Question: What is the main concern?
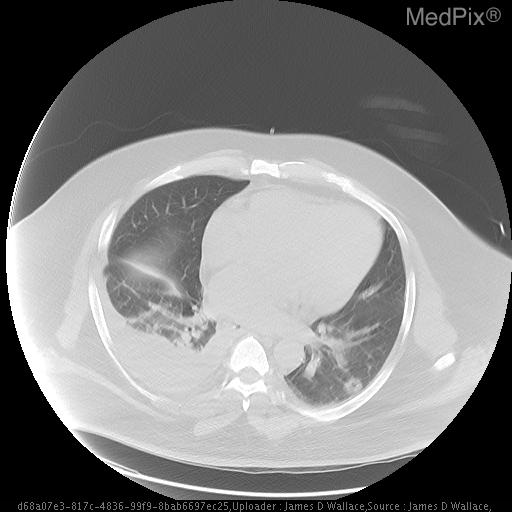
Answer: The findings suggest Rads:
AP CXR demonstrates patchy alveolar infiltrates in bilateral lower lung zones. Representing  loculated pleural effusions
Chest CT demonstrates bilateral effusions with R>L.  Multiple bilateral peripherally distributed nodular opacities with cavitations and feeding vessels leading to the peripheral lung lesions. demonstrates bilateral effusions with R>L.  Multiple bilateral peripherally distributed nodular opacities with cavitations and feeding vessels leading to the peripheral lung lesions.. The patient might have a history of 49-year-old male with PMH significant for end stage renal disease s/p external arteriovenous shunt placement for home dialysis presents with complaint of 3 days of fevers, chills, nausea, vomiting, anorexia, cough and pleuritic chest pain.  Patient had similar signs and symptoms 1 year, was found to have MSSA bacteremia with septic pulmonary emboli. Following shunt replacement and antimicrobial therapy he demonstrated improvement. Denies tobacco, alcohol or illicit drug use.  No family history of pulmonary disease or cancer.